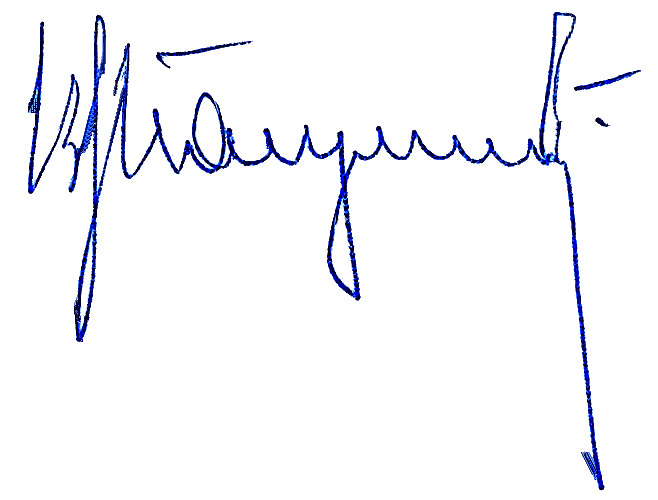
Signature of: vladimir tolubko